Patient: Female, age 82
An 82-year-old woman presented to our hospital emergency department because of repeated vomiting that persisted for 2 days without induction. She had a history of cerebral infarction, hypertension, dementia, and surgery for a perforated sigmoid diverticulum. An upper gastrointestinal endoscopy had been performed at another hospital a month ago, but no abnormalities were noted. A physical examination revealed consciousness corresponding to the Glasgow Coma Scale score of 12 (E4V3M5), blood pressure of 98/71 mmHg, pulse of 119/min, temperature of 36.5 C, tachypnea (>=30 times/min), and 85% oxygen saturation (on room air), with diminished breath sounds on the left side. Chest X-ray revealed a large gastric bubble in the left chest cavity, with the mediastinum strongly displaced to the right side (Fig. 1A). Oxygen at 5 L/min improved the oxygen saturation (SpO2) to 92%, but tachypnea and tachycardia persisted. We speculated that a worsening esophageal hiatal hernia was probably responsible for the deterioration in respiration and circulation. Computed tomography (CT) performed for a definitive diagnosis showed that the entire stomach had escaped into the mediastinum and that it was craniocaudally inverted with axial torsion. In addition, the mediastinum had undergone a remarkable shift to the right owing to the presence of the dilated stomach; other structures, such as the left lung, heart, and inferior vena cava, were also highly displaced. There was no evidence of pneumonia (Fig. 2). Her condition deteriorated to agonal respiration with worsening tachycardia (120-150 times/min) when she returned to the emergency room after the CT scan, and assisted ventilation was immediately initiated. Subsequently, she developed pulseless electrical activity. Cardiopulmonary resuscitation was immediately initiated. CT findings suggested that the dilated stomach, along with the esophageal hiatal hernia, was strongly pressing on the heart, thereby disrupting circulation. Therefore, a gastric tube was used to decompress the stomach through which 1,400 mL of gastric fluid was aspirated. A spontaneous heartbeat resumed immediately, with stable circulation. Chest X-ray performed after the gastric tube insertion revealed normal mediastinal structures and the absence of the previously present giant gastric bubble in the mediastinum (Fig. 1B). Subsequently, the correction of dehydration by infusion stabilized both the blood pressure and tachycardia; however, because she developed aspiration pneumonia, her respiratory status did not improve and she died on the fourth hospital day (Fig. 3).
Keywords: circulatory failure, diaphragmatic hernia, esophageal hiatal hernia, tension gastrothorax, upside‐down stomach
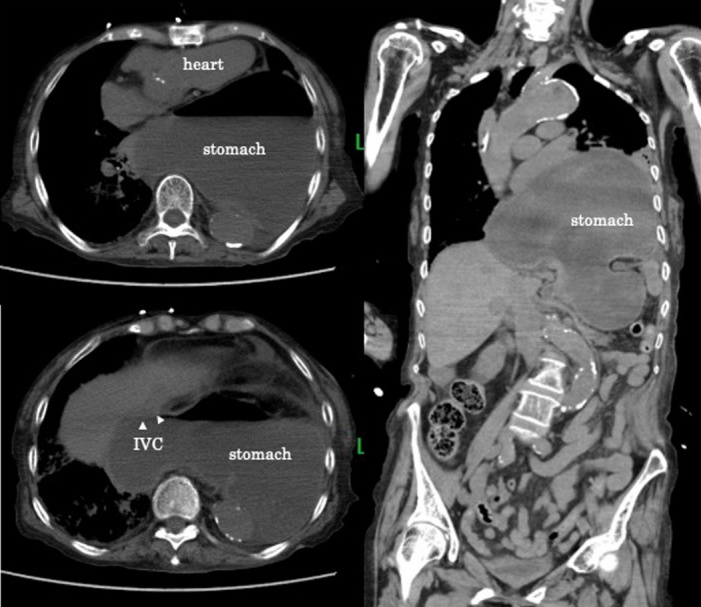
Image caption: Chest and abdominal computed tomography scans (plain films) showing a significantly dilated stomach incarcerated within the mediastinum. A marked displacement of the heart and the left lung can be observed. Craniocaudal inversion of the incarcerated stomach, leading to an "upside-down stomach," can also be visualized. IVC, inferior vena cava.